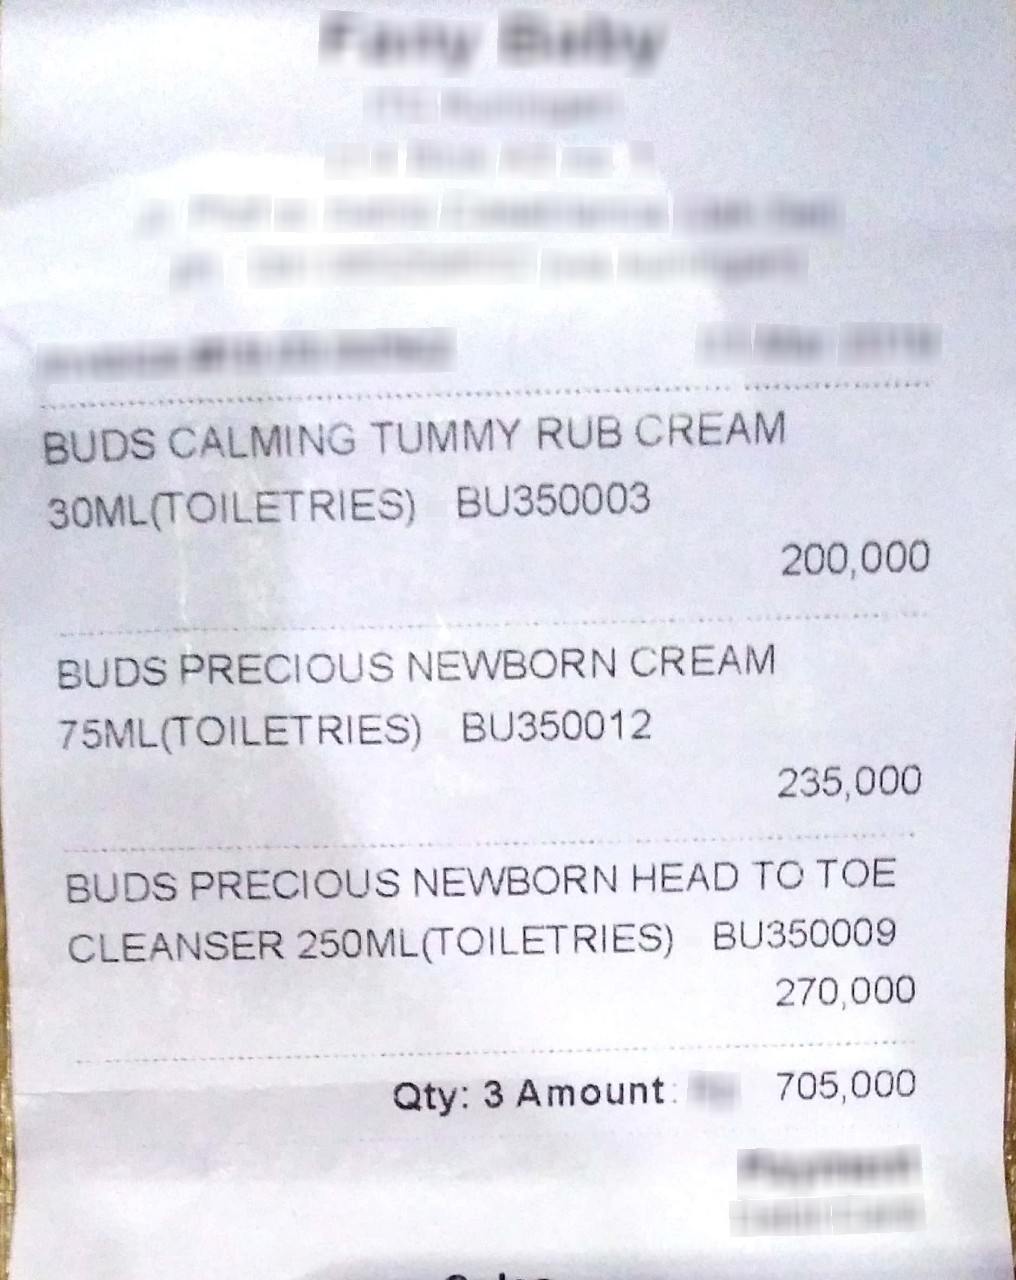
Number of items: 3
Total: 705,000
OCR text regions:
text: BUDS
text: CALMING
text: TUMMY
text: RUB
text: CREAM
text: 30ML(TOILETRIES)
text: BU350003
text: 200,000
text: BUDS
text: PRECIOUS
text: NEWBORN
text: CREAM
text: 75ML(TOILETRIES)
text: BU350012
text: 235,000
text: BUDS
text: PRECIOUS
text: NEWBORN
text: HEAD
text: TO
text: TOE
text: CLEANSER
text: 250ML(TOILETRIES)
text: BU350009
text: 270,000
text: Amount:
text: 705,000
text: Qty:
text: 3